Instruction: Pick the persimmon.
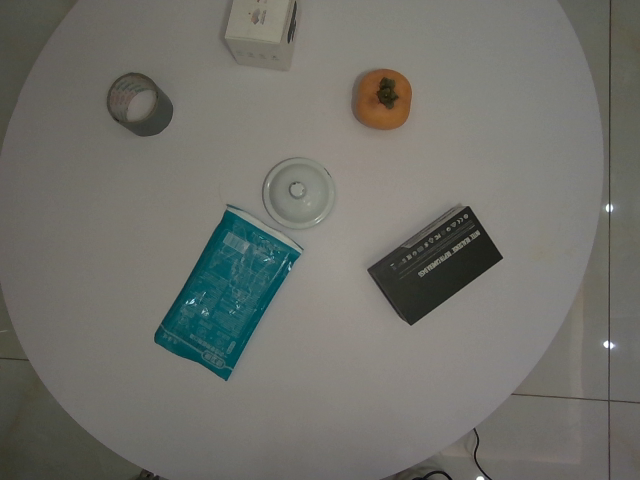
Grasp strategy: vertical